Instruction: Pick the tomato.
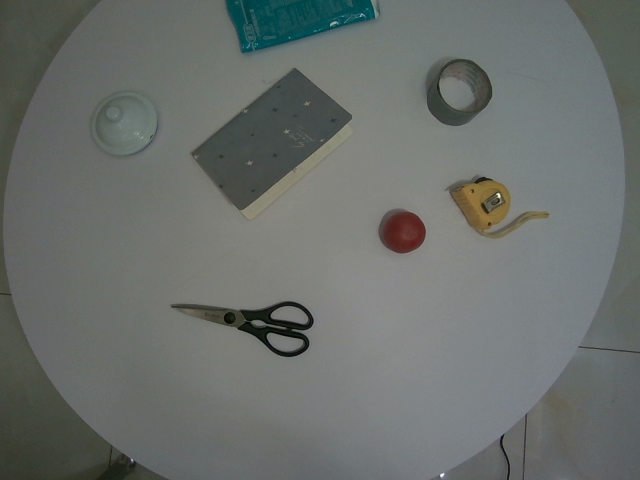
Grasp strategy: vertical